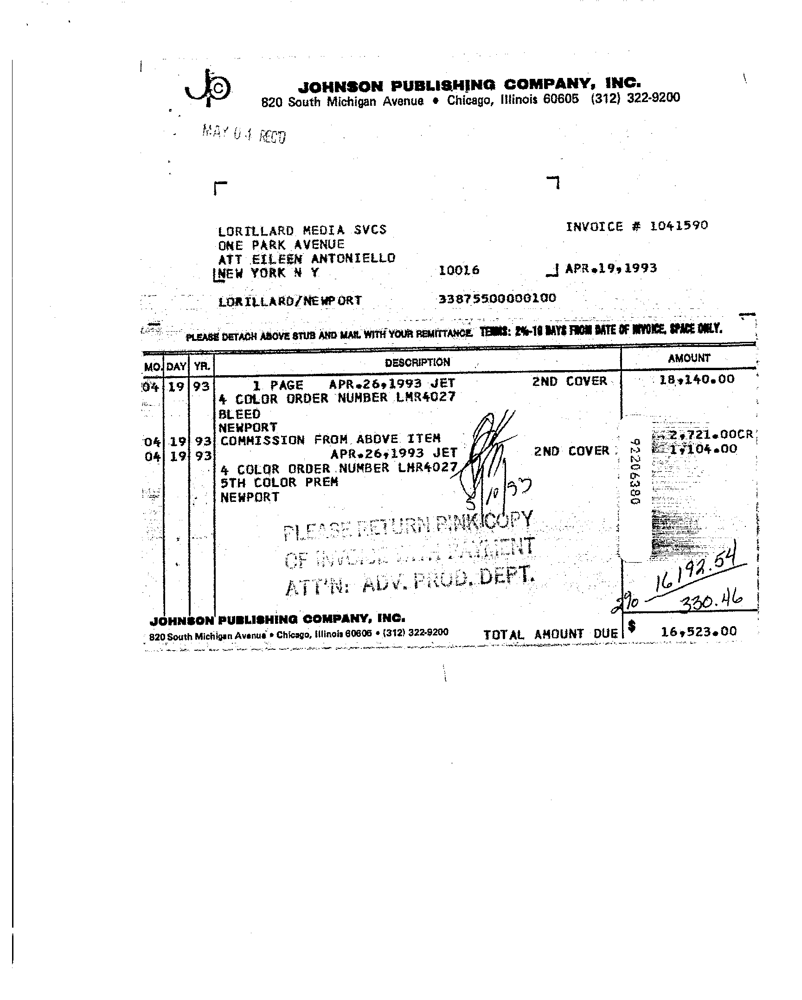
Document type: Invoice